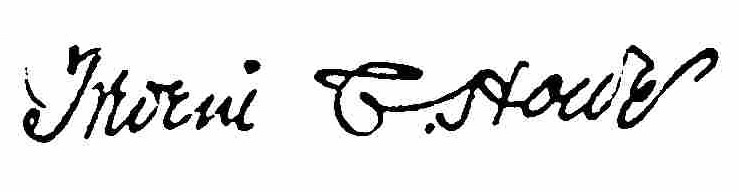
Signature of: frederic clemson howe